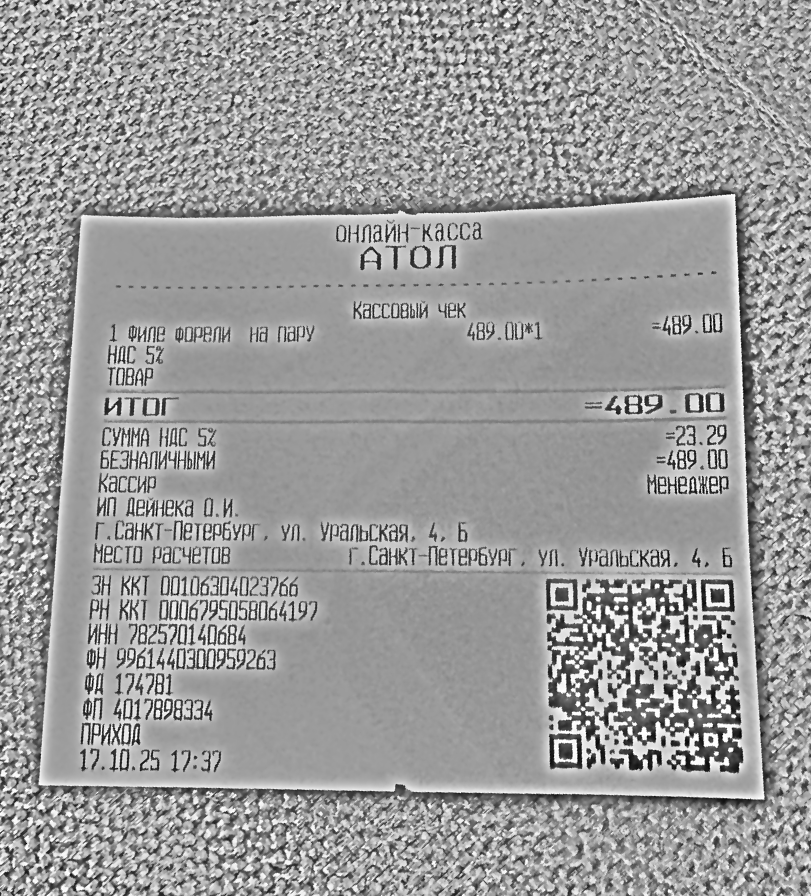
Продавец: ИП ДЕЙНЕКА О.И.
Дата: 17.10.25 17:37
Товары: Филе форели на пару
Количество: 1
Цена: 489.00
Сумма: 489.00
Итого: 489